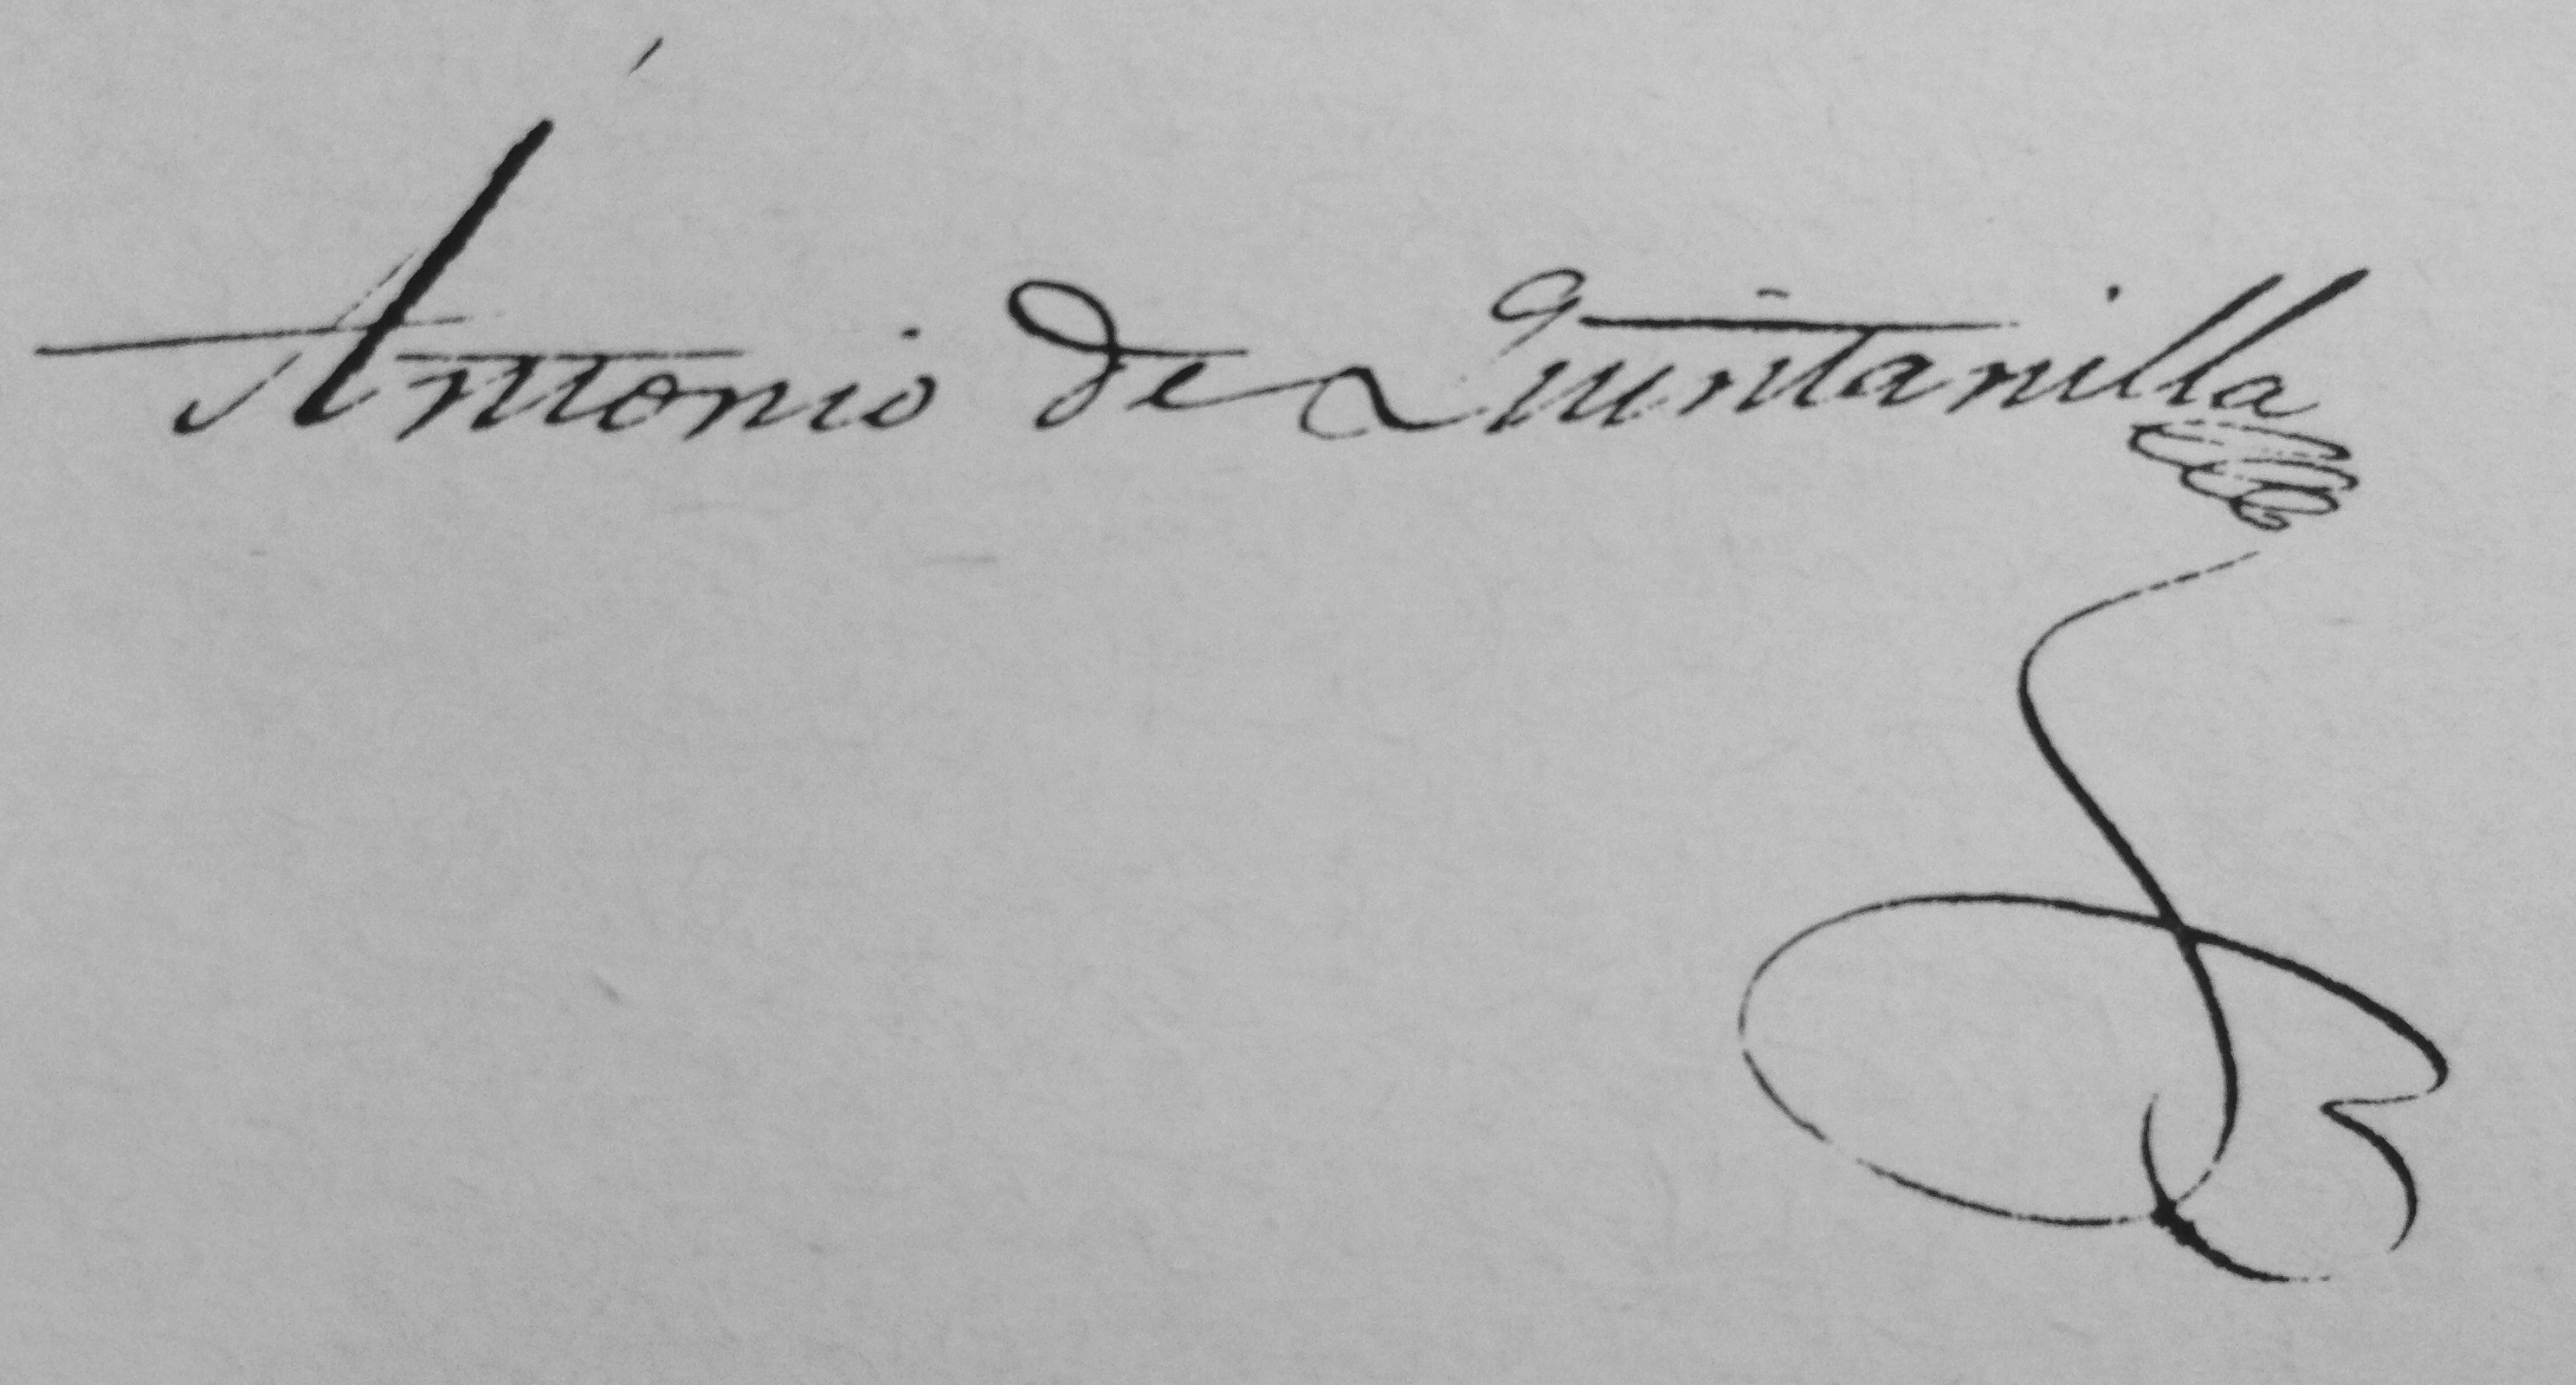
Signature of: antonio de quintanilla